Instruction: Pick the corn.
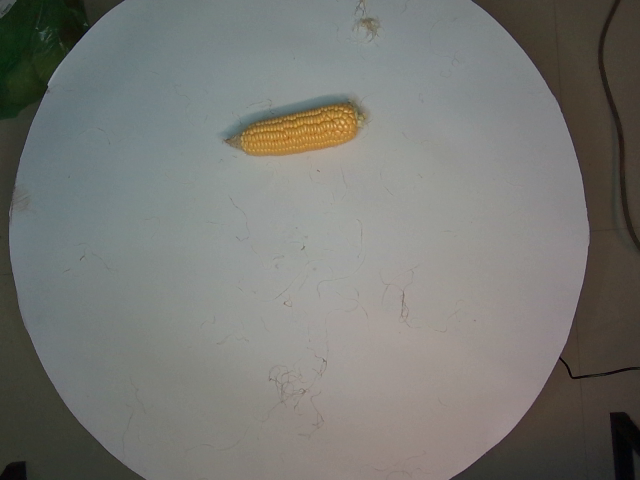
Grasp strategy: vertical